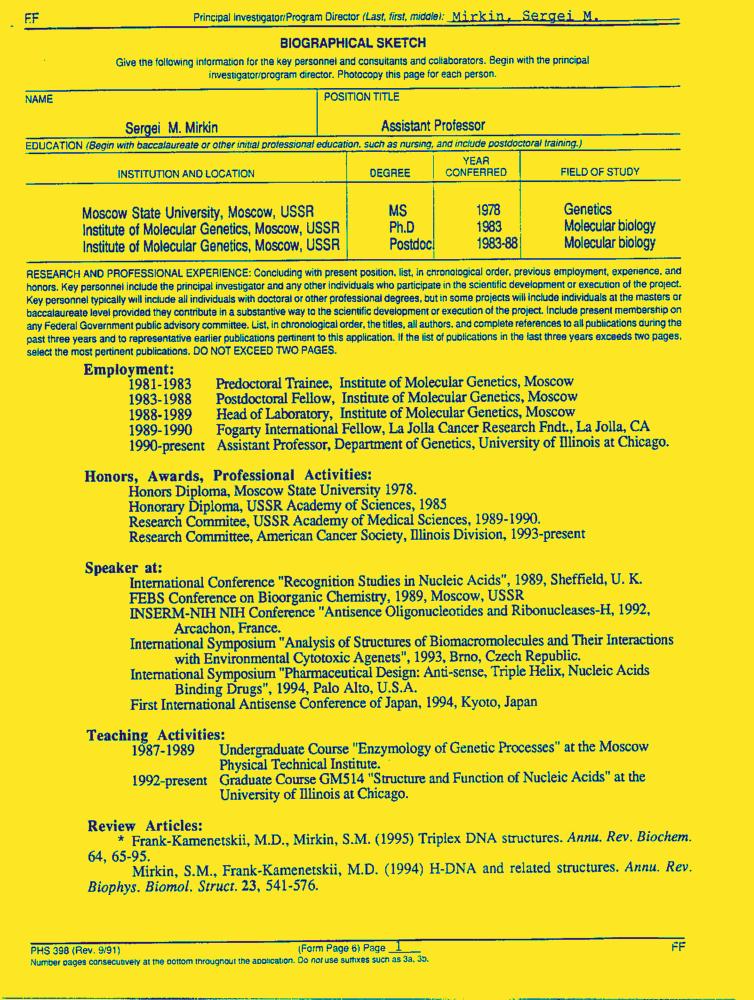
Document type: Resume-Doc